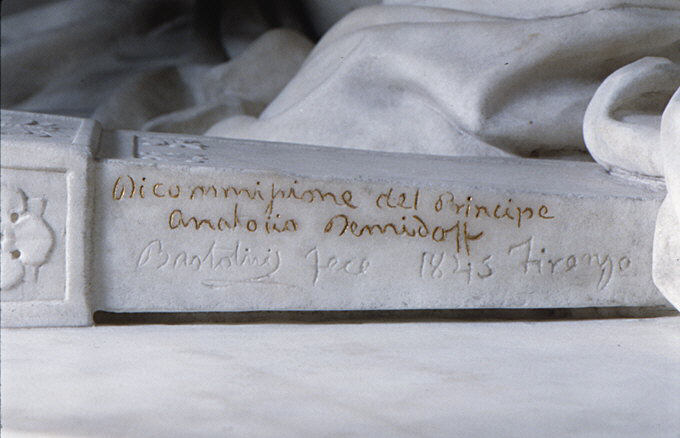
Signature of: lorenzo bartolini